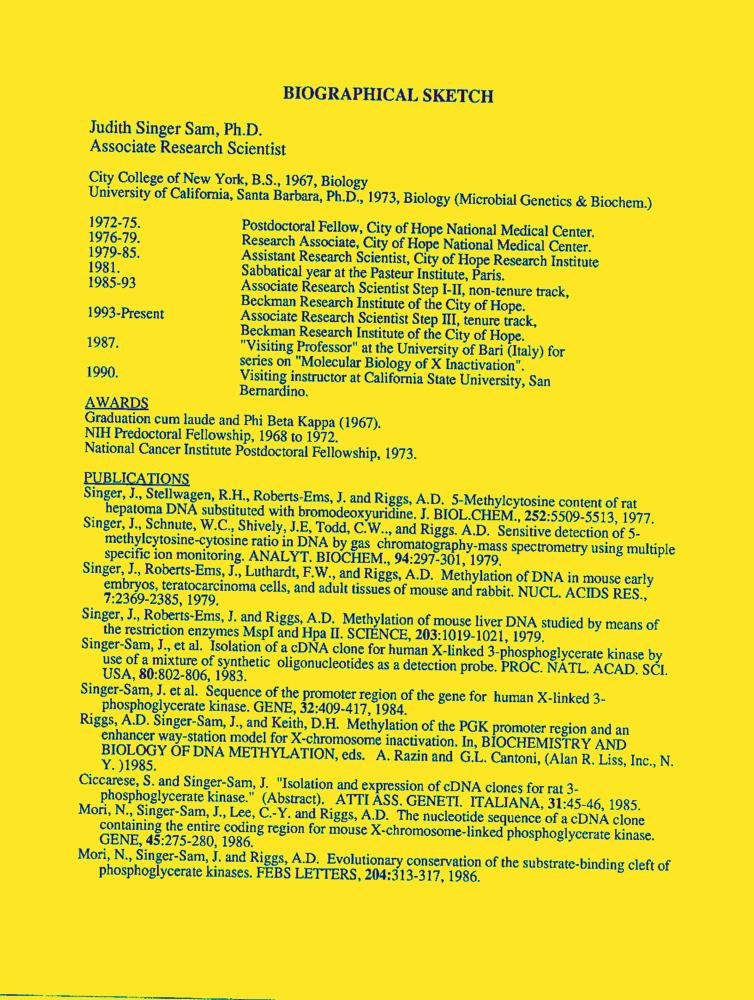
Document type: Resume-Doc